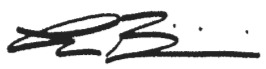
Signature of: leo biasiucci